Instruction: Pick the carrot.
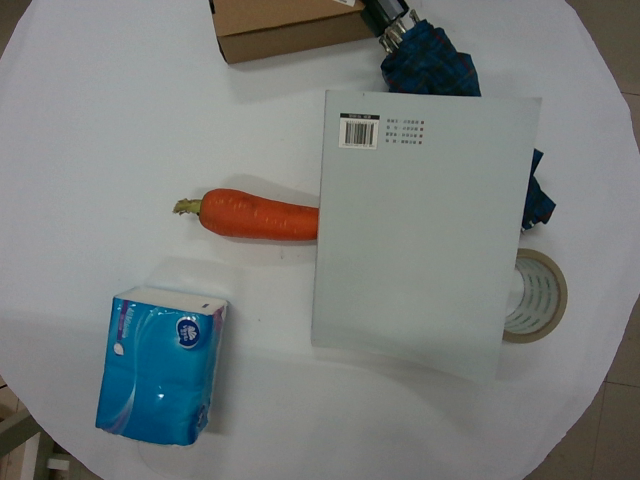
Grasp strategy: vertical